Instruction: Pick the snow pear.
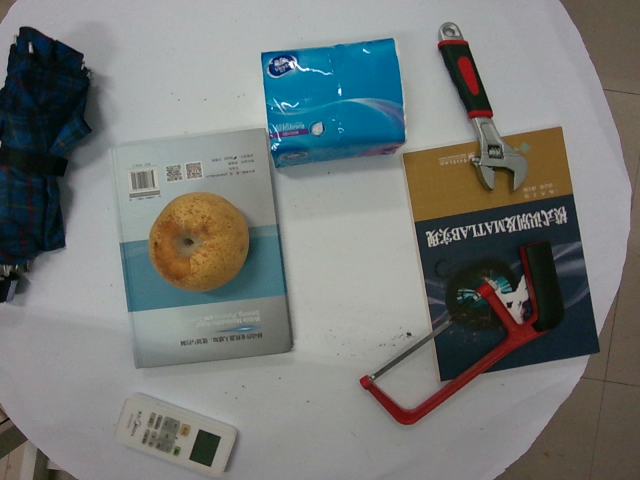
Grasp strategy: vertical